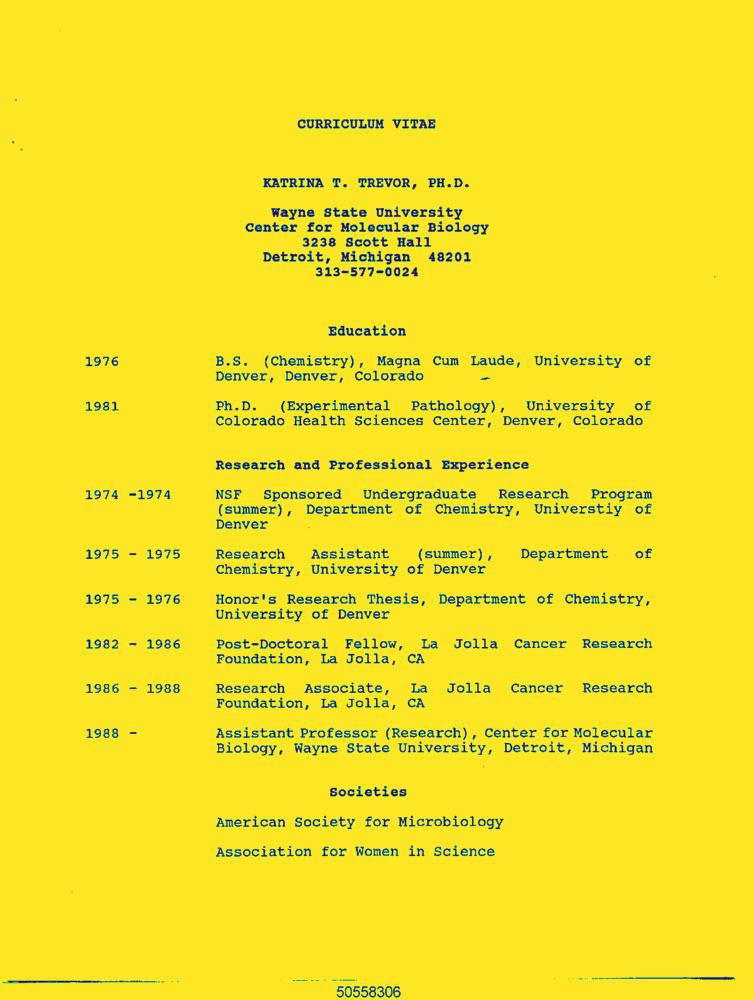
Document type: Resume-Doc